Question: What appears to be the issue?
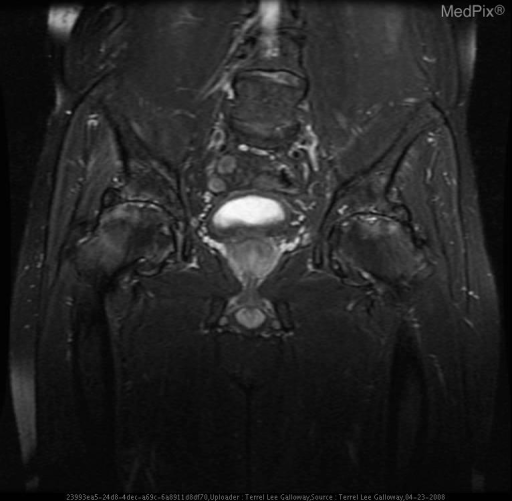
Answer: The findings suggest Frontal and frog leg films of both hip joints revealed extensive degenerative changes on the bilateral femoral heads and acetabula. Acetabula demonstrate sclerosis and associated osteophyte and subchondral cyst formation. The bilateral femoral heads demonstrate extensive osteoarthritic changes with sclerosis, cyst formation, bilateral ring osteophytes and some mild flattening of the femoral heads.

Coronal T1 and T2 MRI: T1 and T2 MRI revealed extensive degenerative changes on the bilateral femoral heads and acetabula. There is high signal intensity degenerative edema of the femoral heads on T2. Superior acetabula demonstrate low signal intensity on T1 and associated osteophyte and subchondral cyst formation. The bilateral femoral heads demonstrate extensive osteoarthritic changes with sclerosis, cyst formation, bilateral ring osteophytes and some mild flattening of the femoral heads. There are small areas of abnormal signal to suggest avascular necrosis.. Coronal T2 MRI with fat saturation. The patient might have a history of Patient is a 49 year old African American male with a history of sarcoidosis, sinusitis with intermittent steroid treatment that presents with several years of bilateral hip pain..